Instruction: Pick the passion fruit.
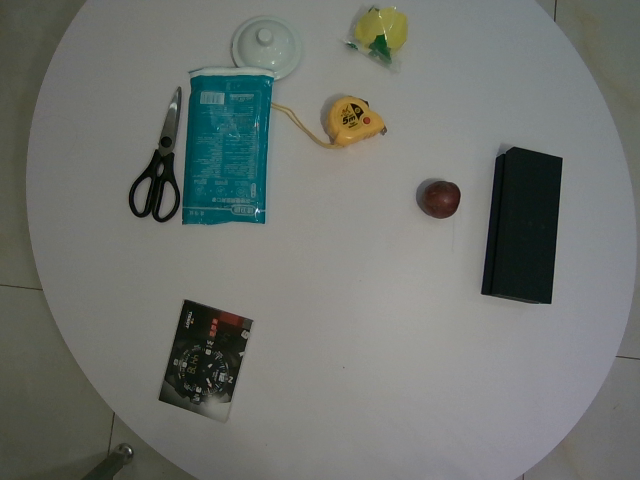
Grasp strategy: vertical